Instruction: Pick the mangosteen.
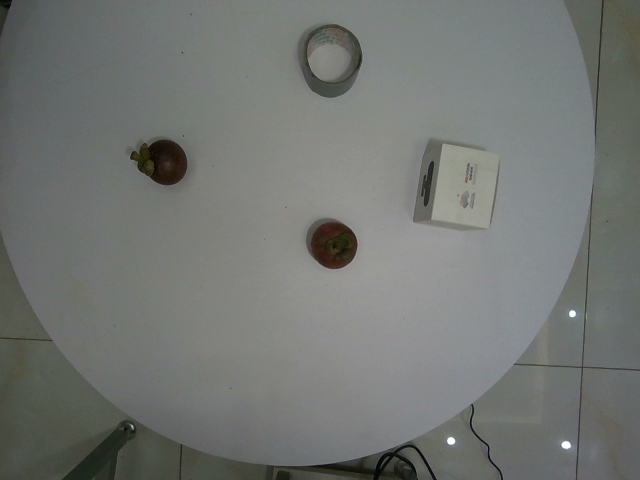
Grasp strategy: vertical